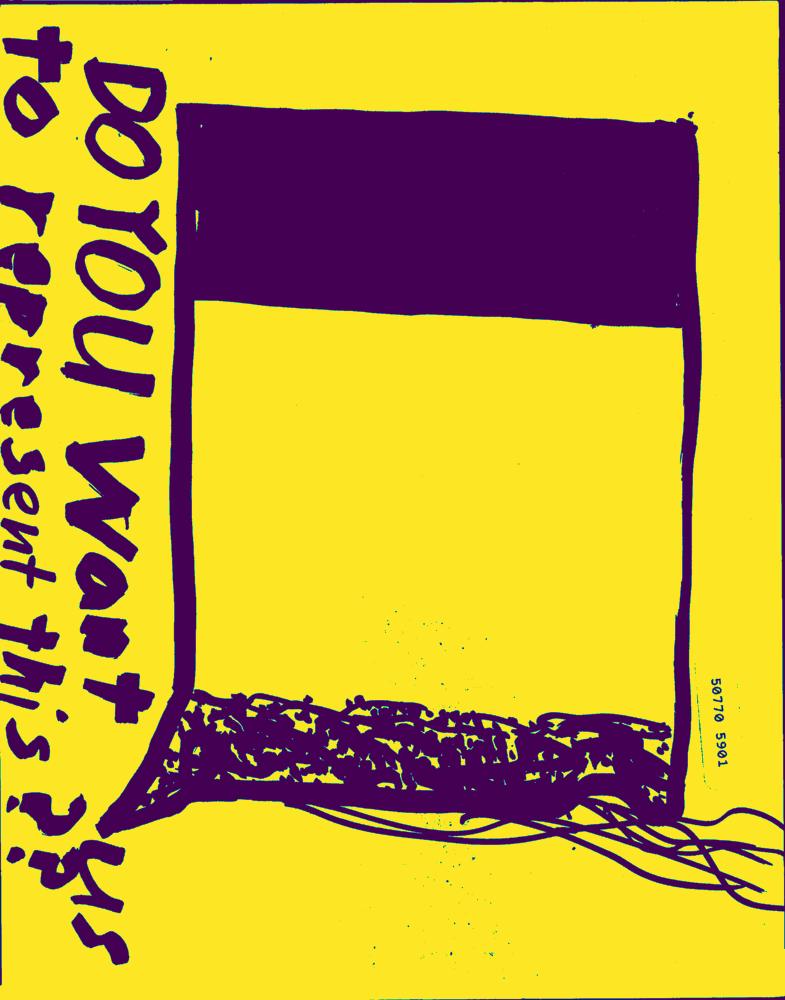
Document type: Hand-Written